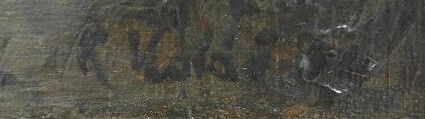
Signature of: radomír kolář